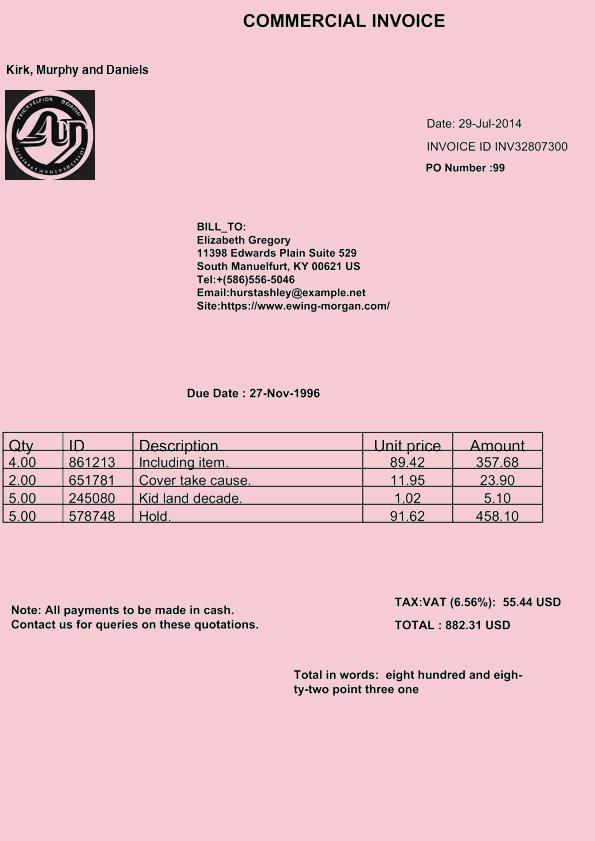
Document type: Invoice